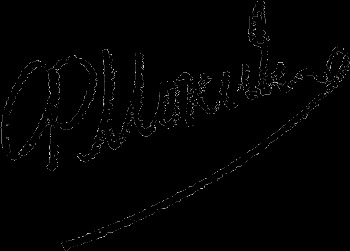
Signature of: fedir mokiienko